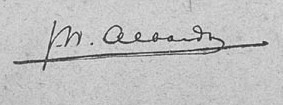
Signature of: willem albarda